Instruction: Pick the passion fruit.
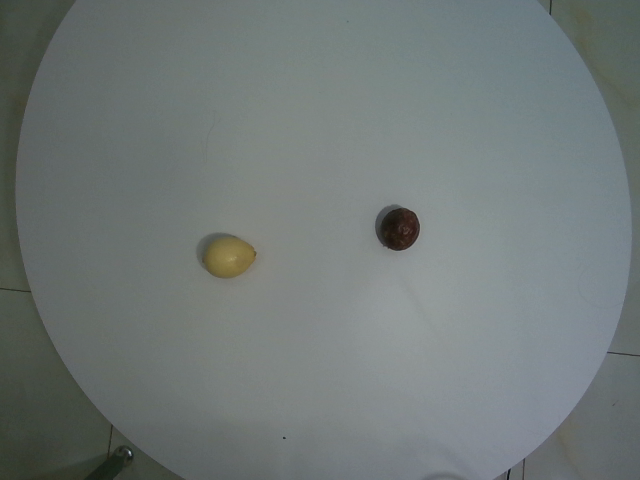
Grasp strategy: vertical